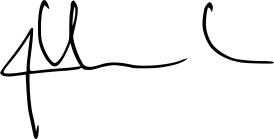
Signature of: jacqui lambie